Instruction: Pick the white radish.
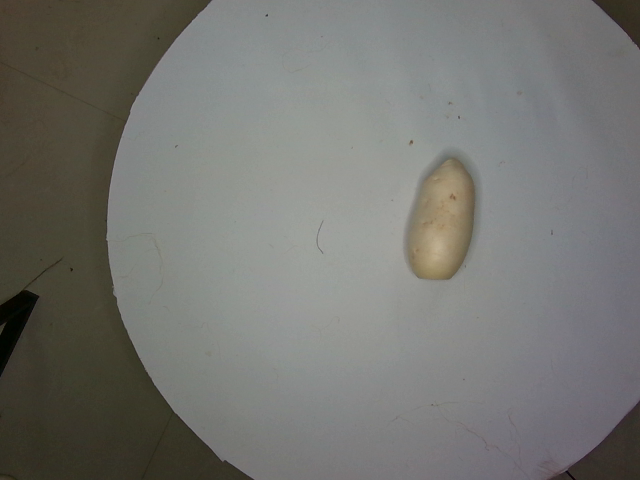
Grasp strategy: vertical